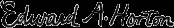
Signature of: edward augustus horton